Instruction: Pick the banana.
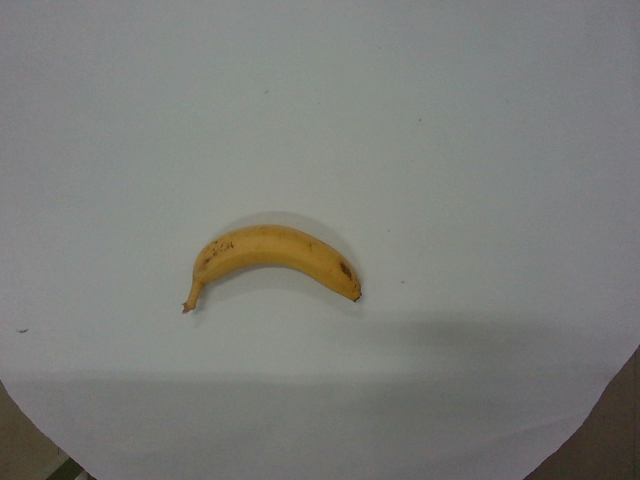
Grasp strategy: vertical